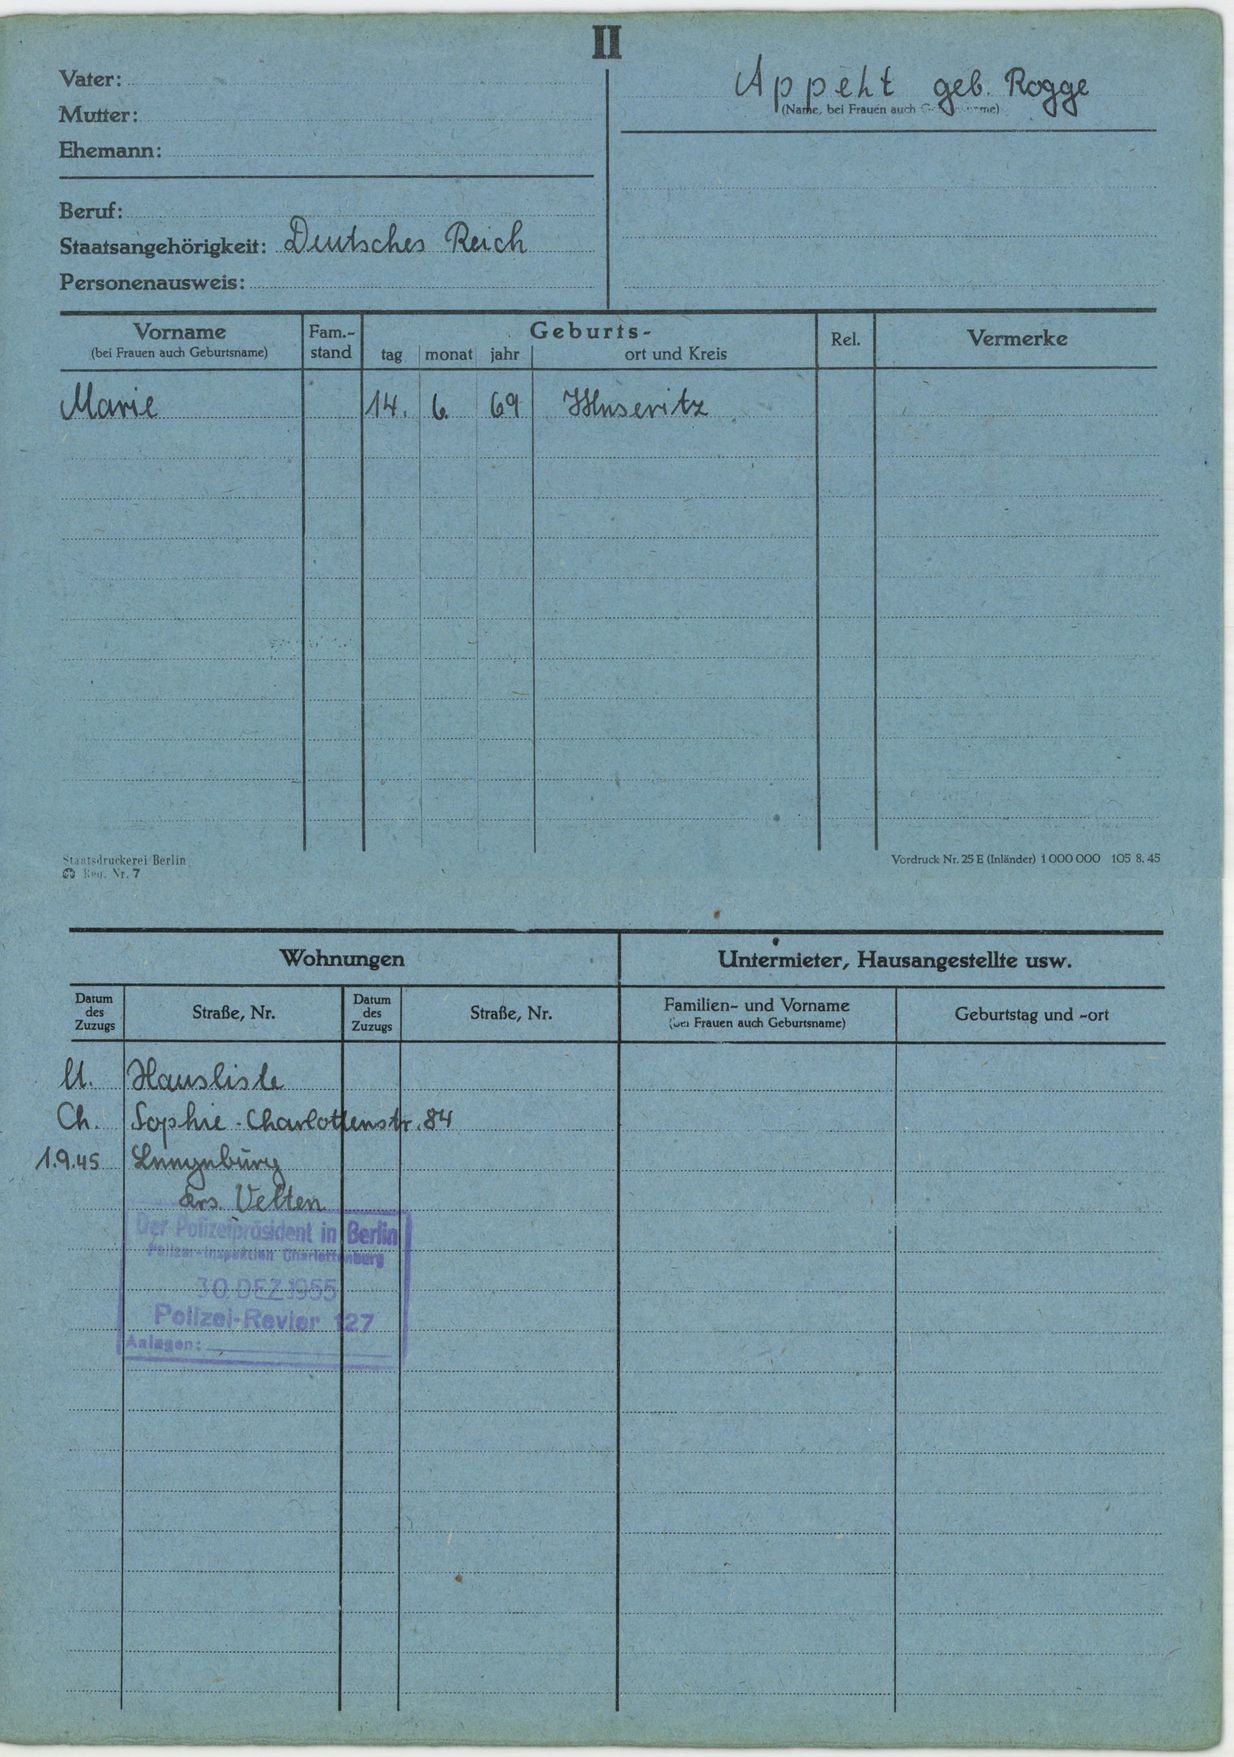
Appelt geb. Rogge